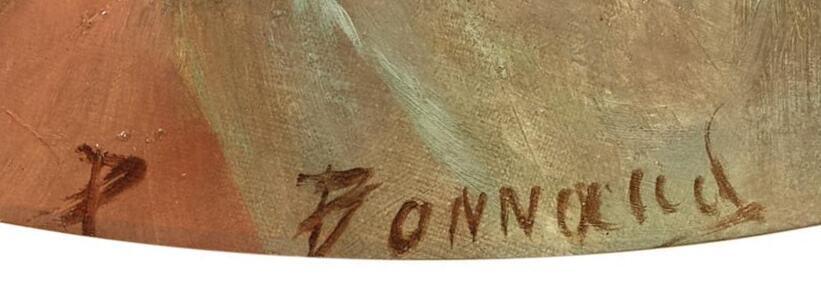
Signature of: pierre bonnaud